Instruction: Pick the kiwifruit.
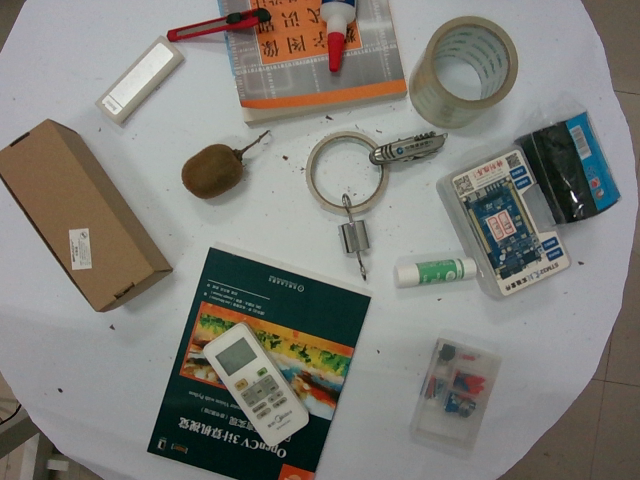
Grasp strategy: vertical